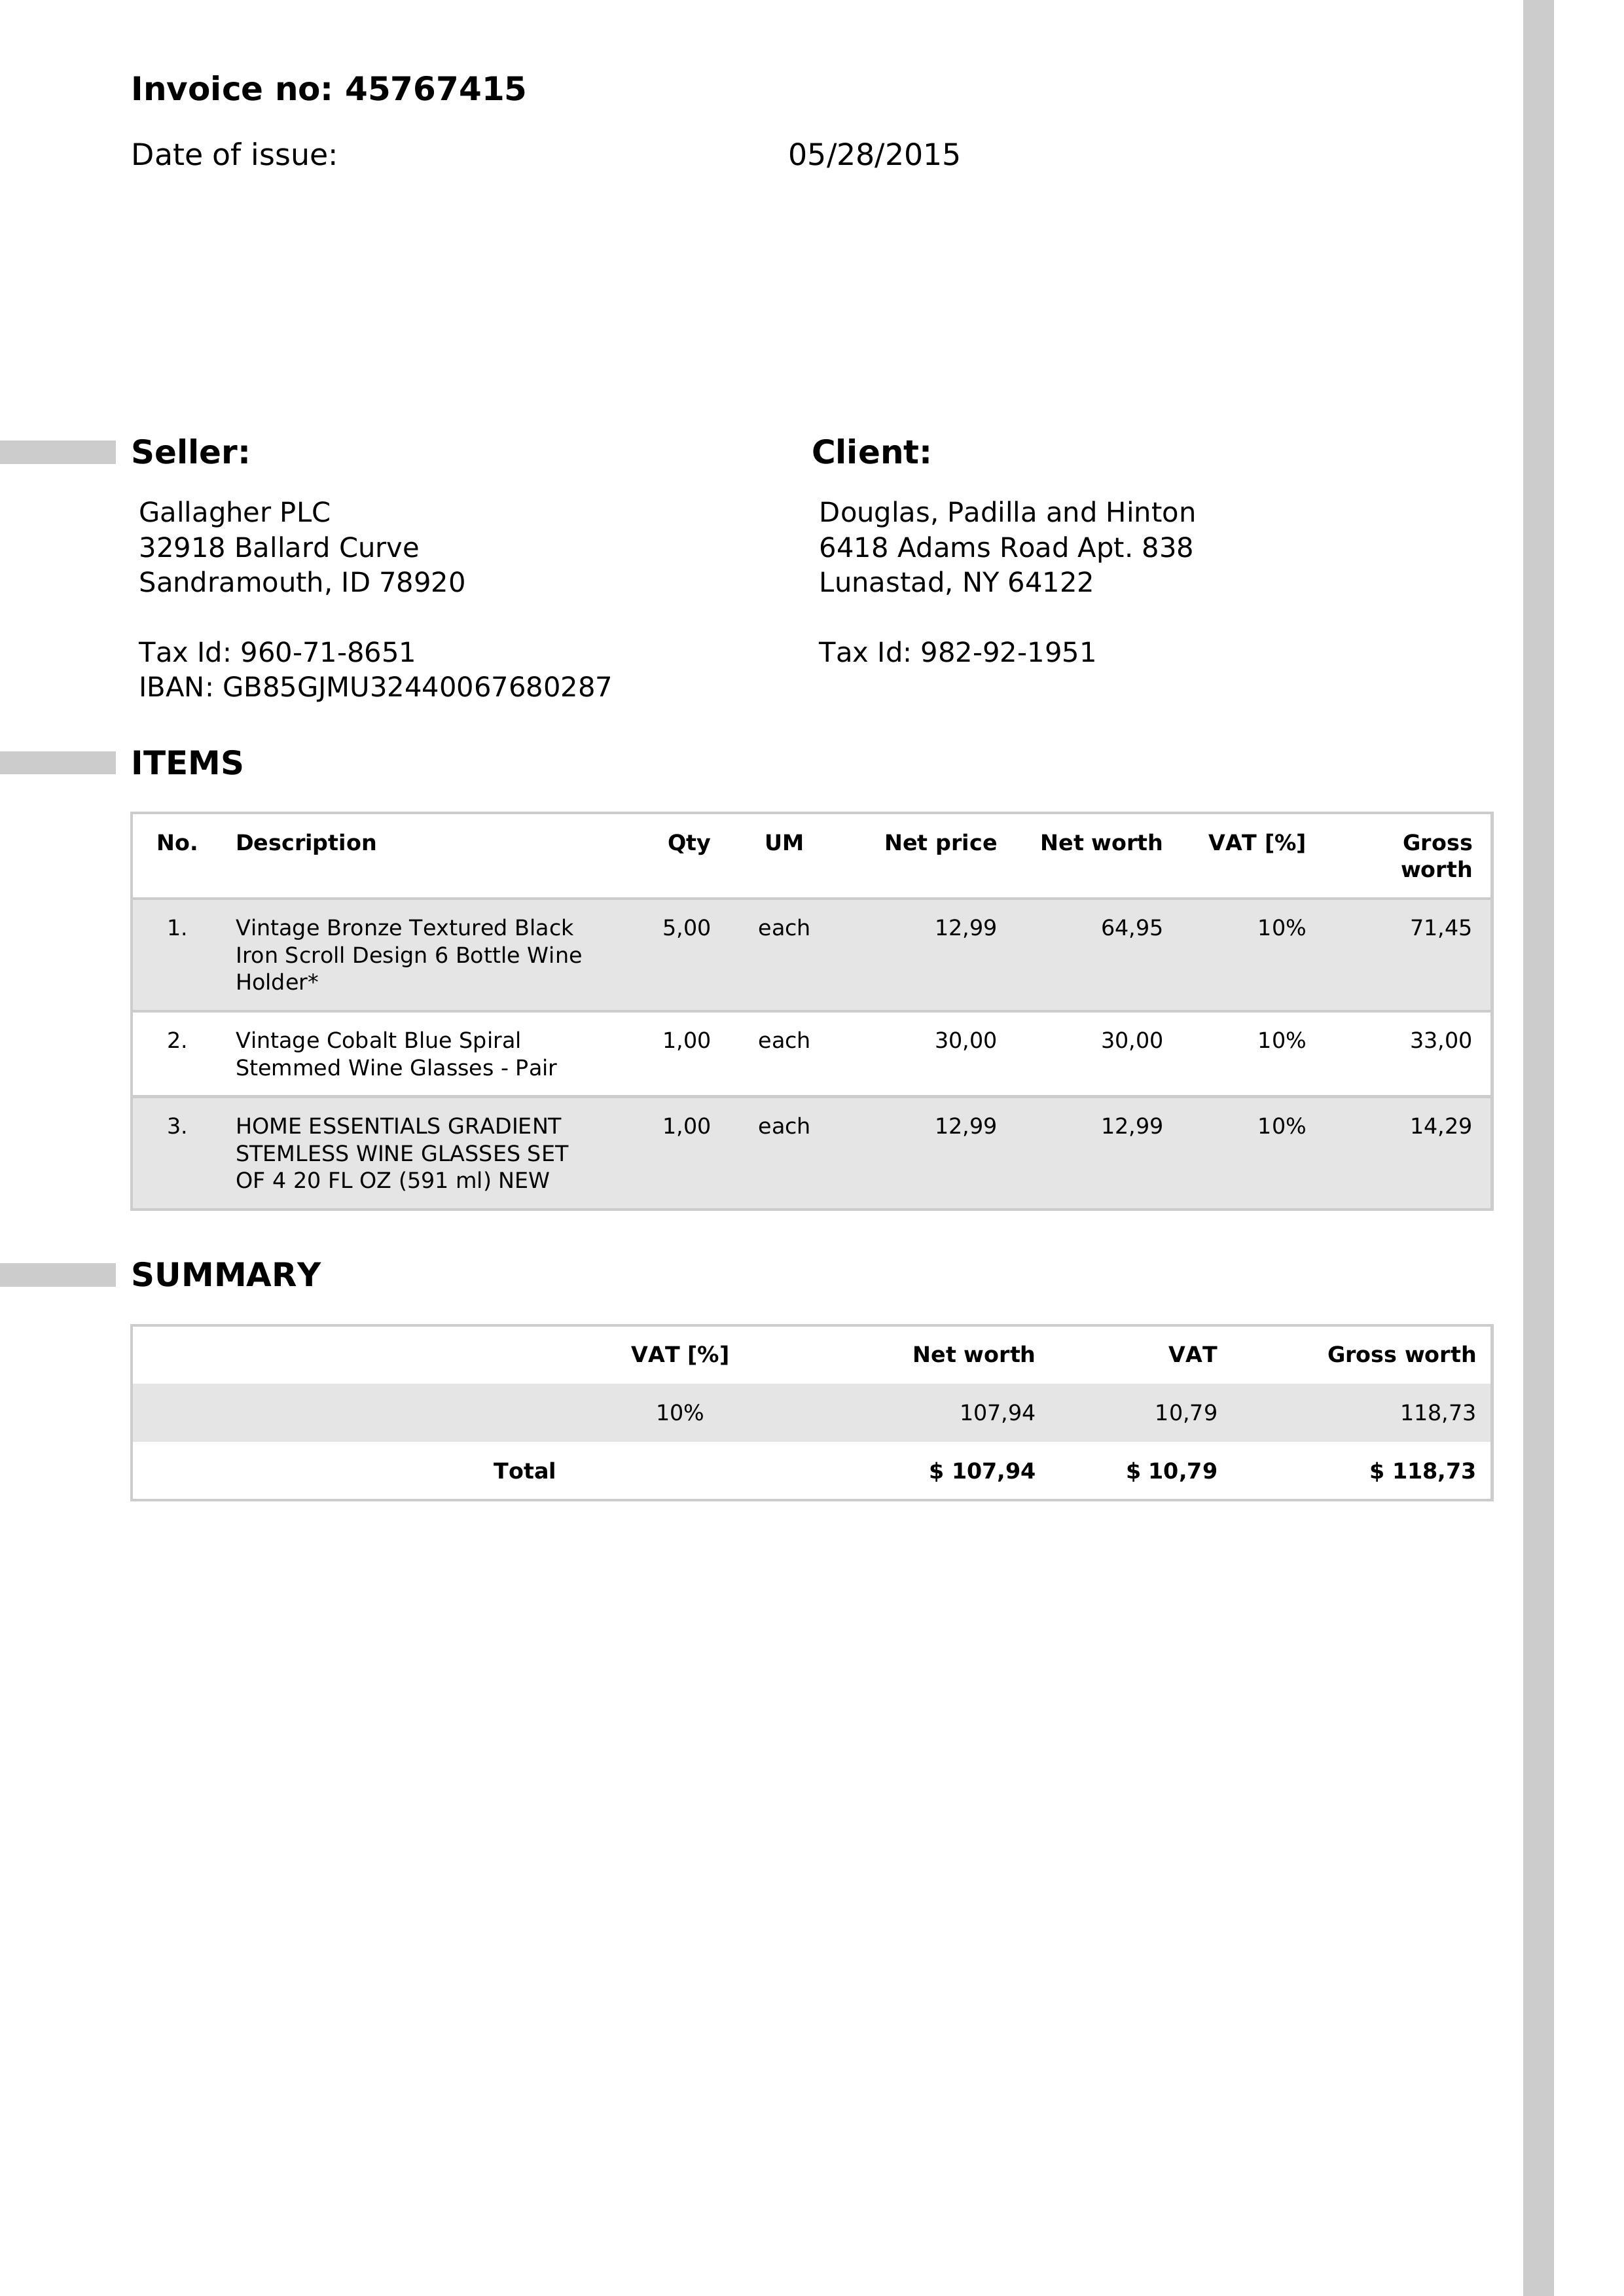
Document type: Invoice